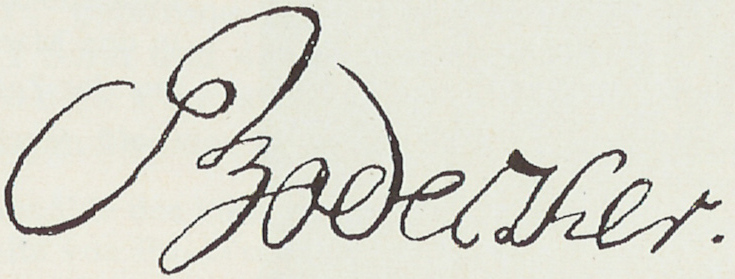
Signature of: philipp christian friedrich von bodecker